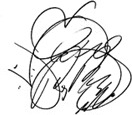
Signature of: seungri